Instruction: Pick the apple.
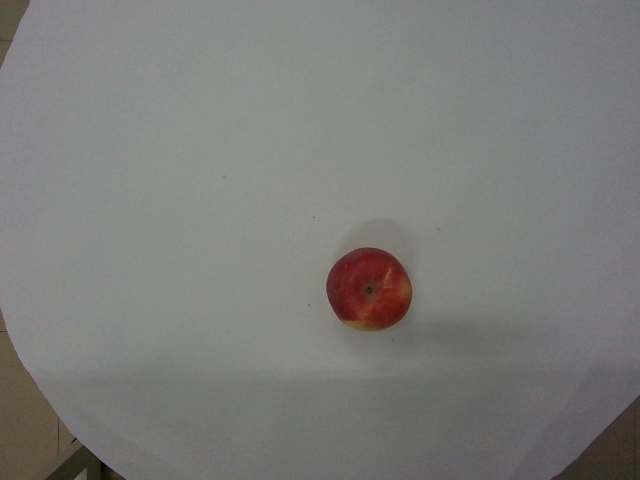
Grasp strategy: vertical